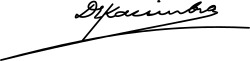
Signature of: dhimitër kacimbra